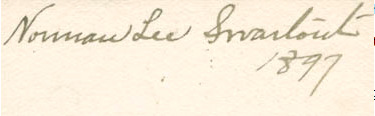
Signature of: norman lee swartout